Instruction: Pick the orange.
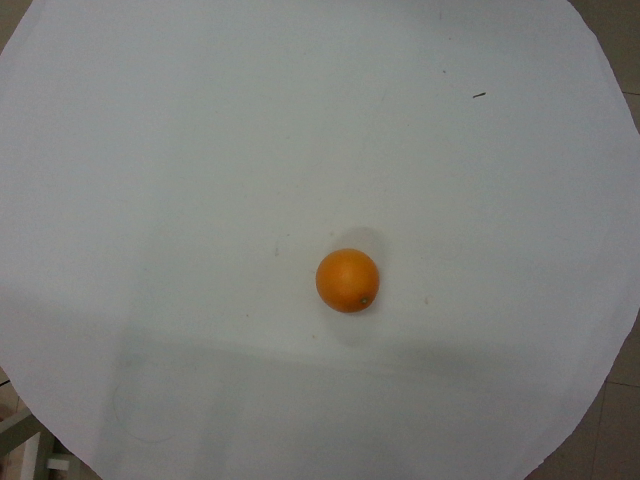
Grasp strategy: vertical